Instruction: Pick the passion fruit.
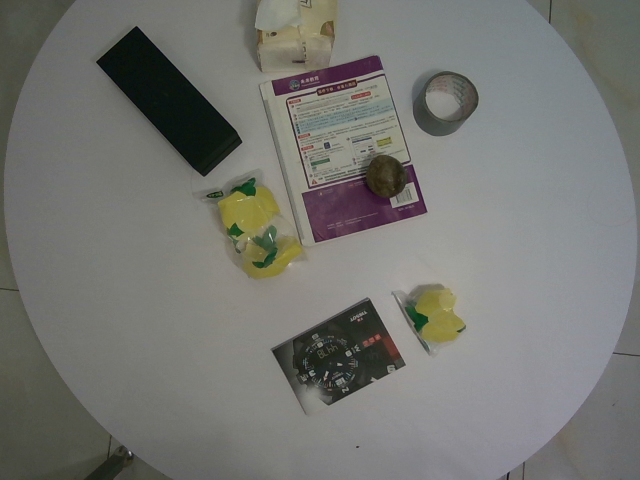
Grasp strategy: vertical